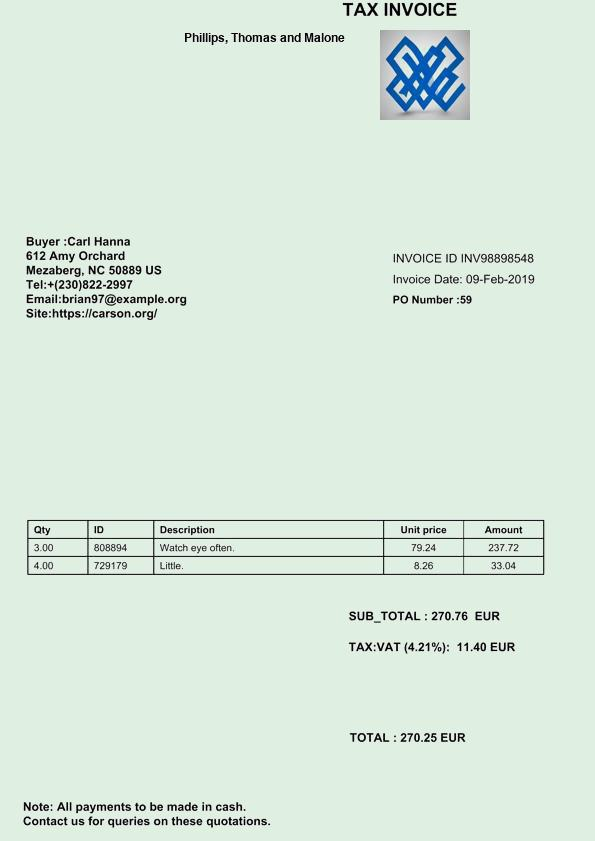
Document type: Invoice